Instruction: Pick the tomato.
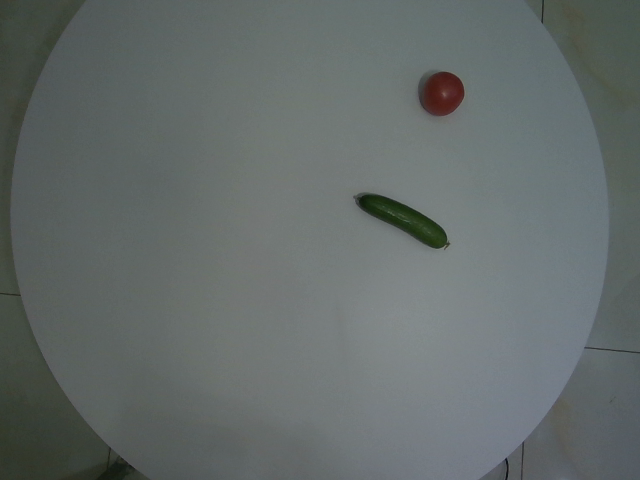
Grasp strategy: vertical